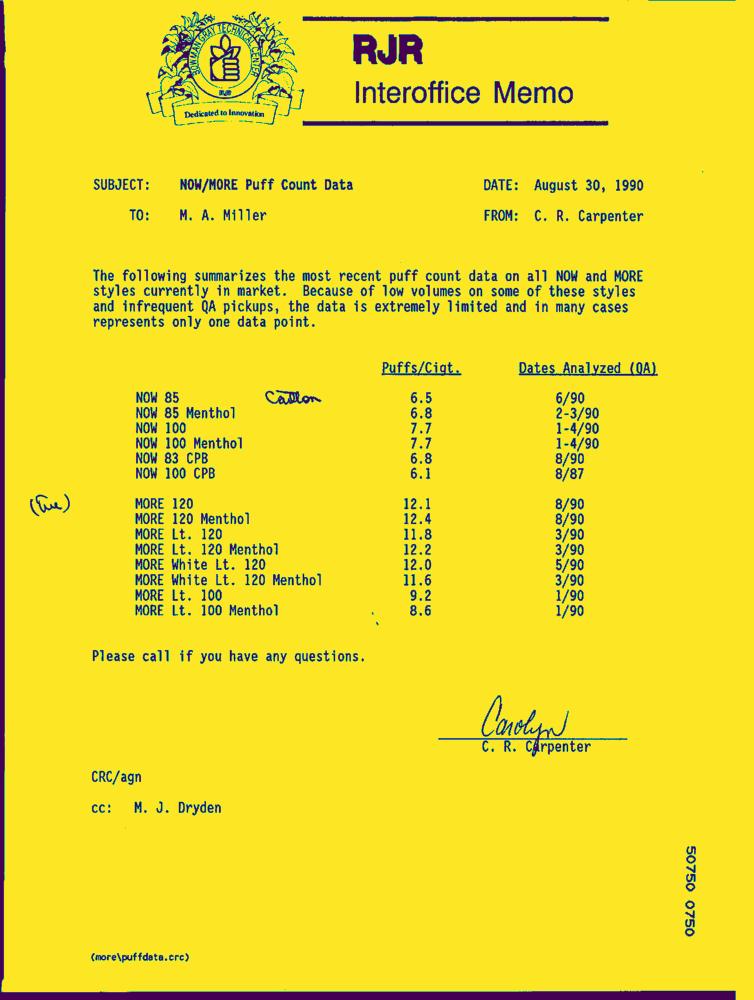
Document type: Letter-Doc